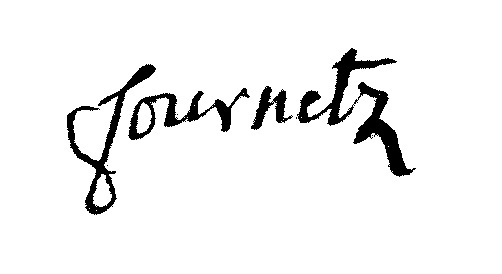
Signature of: mathieu de fournetz